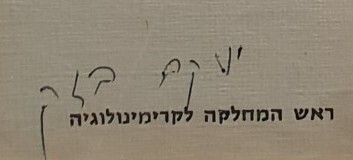
Signature of: jacob bazak